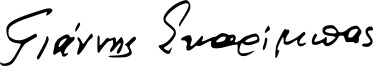
Signature of: yannis skarimpas